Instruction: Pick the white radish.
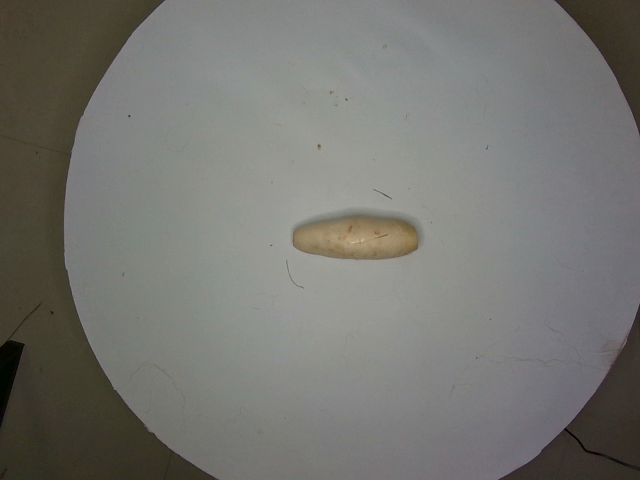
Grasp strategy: vertical